Question: What is the main concern?
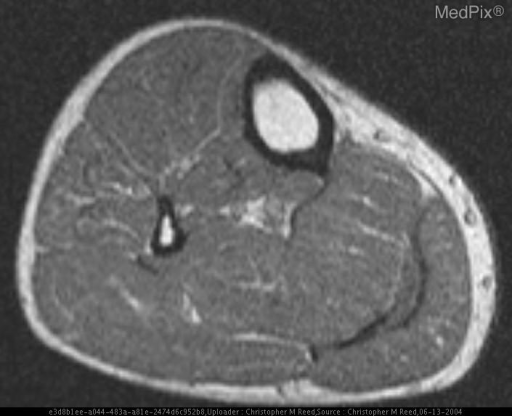
Answer: The findings suggest Figure 1
Axial T1 image shows curvilinear isointense signal between the medial head of the gastrocnemius and the soleus.

Figure 2
Axial T2 Fat Suppressed image shows the high intensity signal between the medial head of the gastrocnemius and the soleus as well as edema within the medial head of gastrocnemius muscle.

Figure 3
Coronal T2 image at a level between the gastrocnemius and the soleus muscles again shows the extent of this fluid collection between the two muscles.. Figure 1. The patient might have a history of 42 year old radiologist complains of sudden onset pain after experiencing a popping sensation in the right calf while playing tennis..